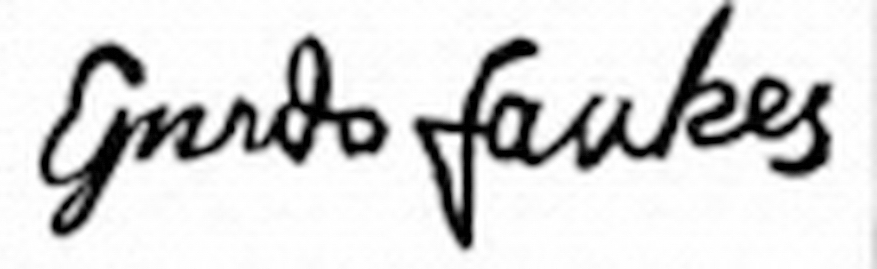
Signature of: guy fawkes